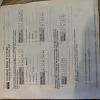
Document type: Invoice